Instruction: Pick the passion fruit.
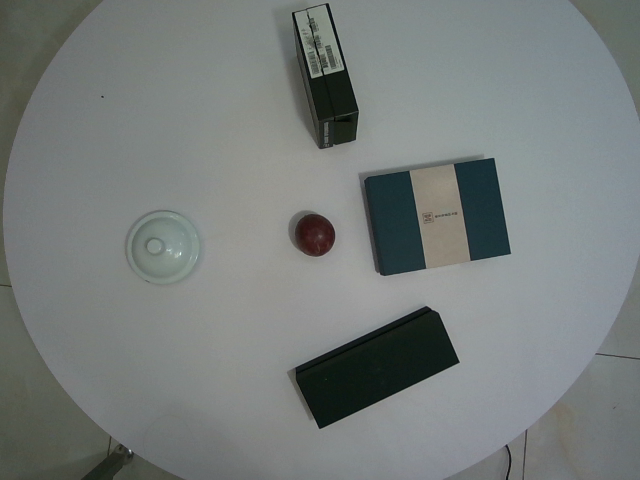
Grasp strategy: vertical